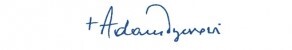
Signature of: adam dyczkowski